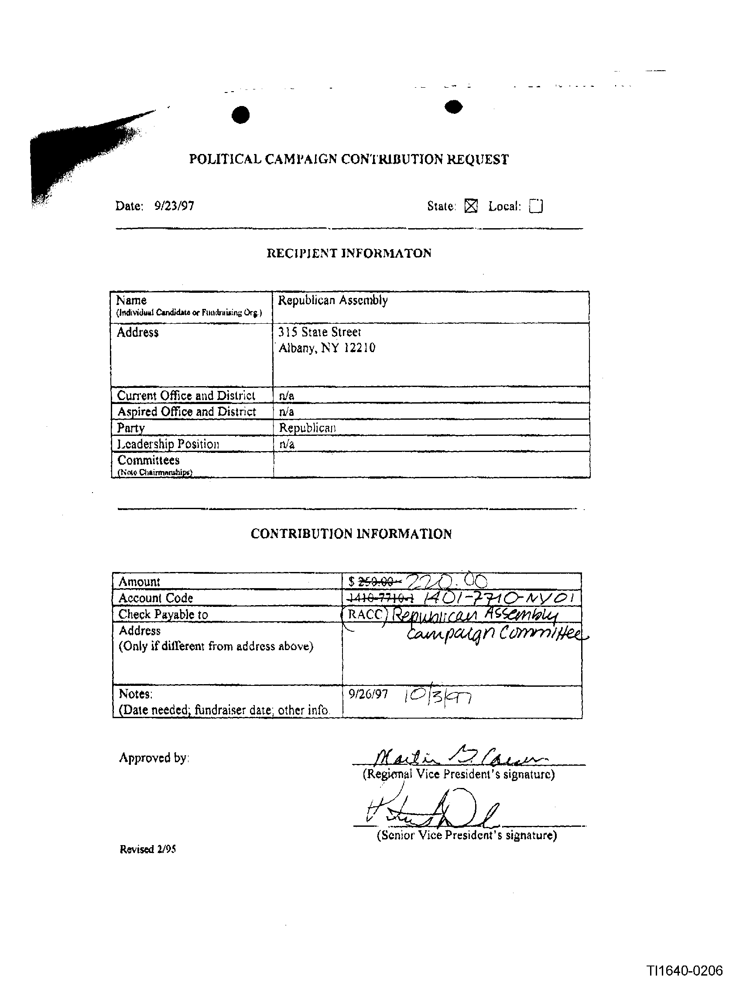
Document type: Invoice